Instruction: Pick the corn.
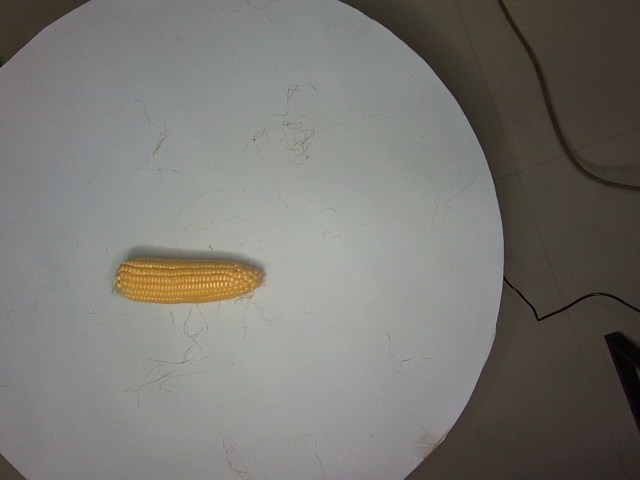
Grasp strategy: vertical